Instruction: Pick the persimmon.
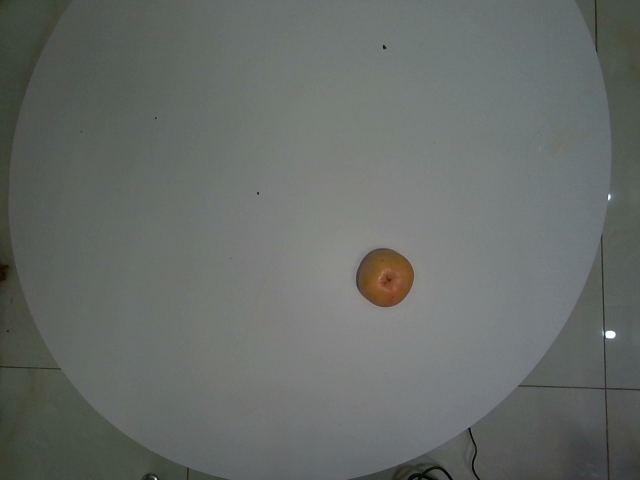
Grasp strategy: vertical